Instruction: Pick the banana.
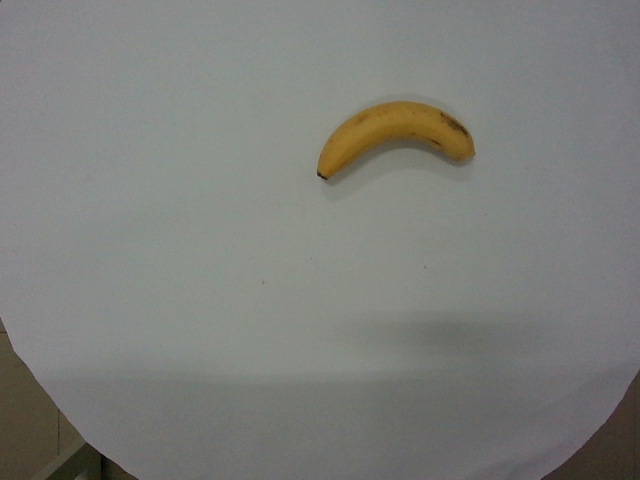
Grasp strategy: vertical